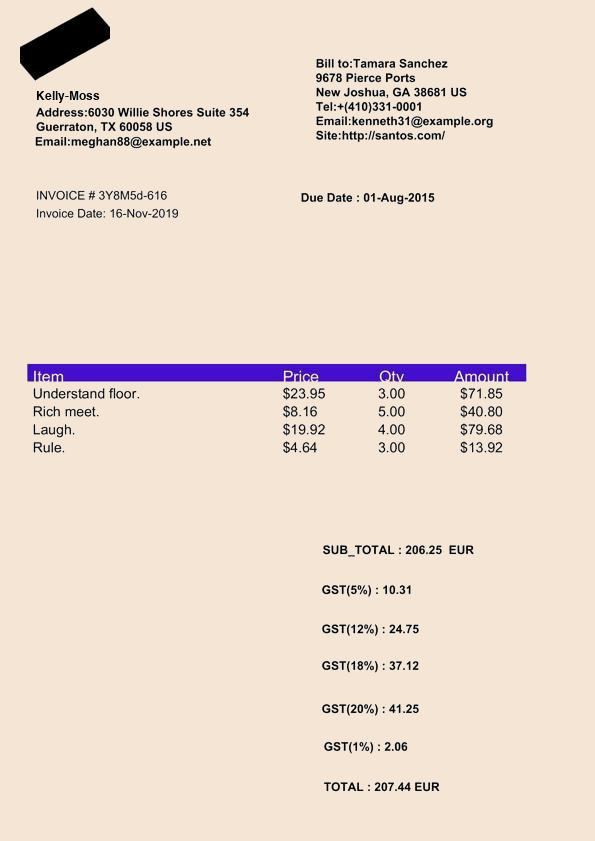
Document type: Invoice